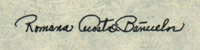
Signature of: romana acosta bañuelos